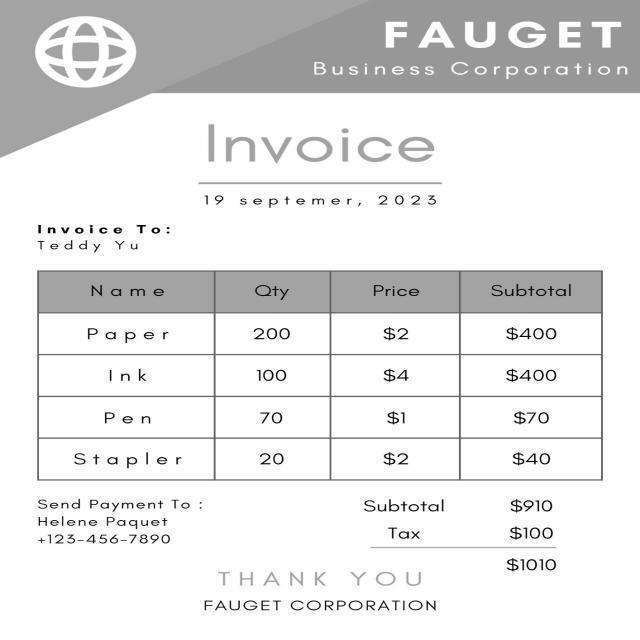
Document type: Invoice